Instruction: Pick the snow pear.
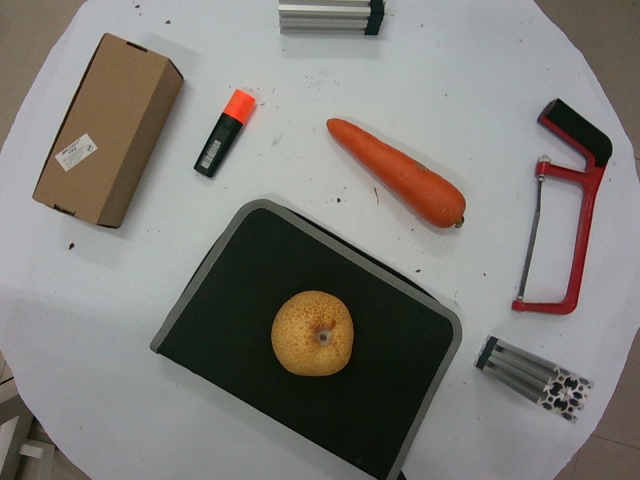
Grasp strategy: vertical